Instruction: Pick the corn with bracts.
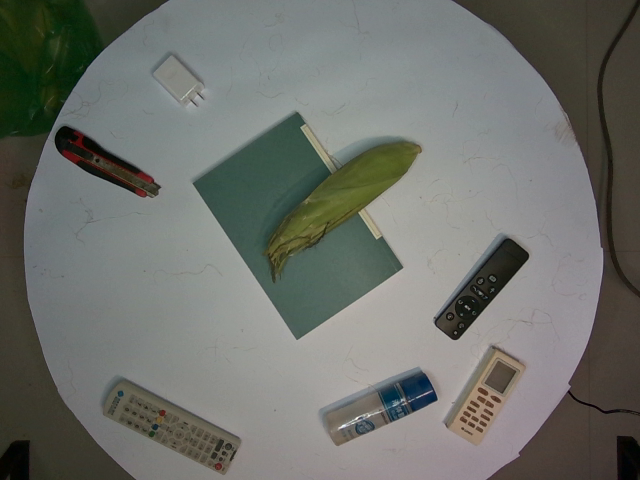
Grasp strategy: vertical